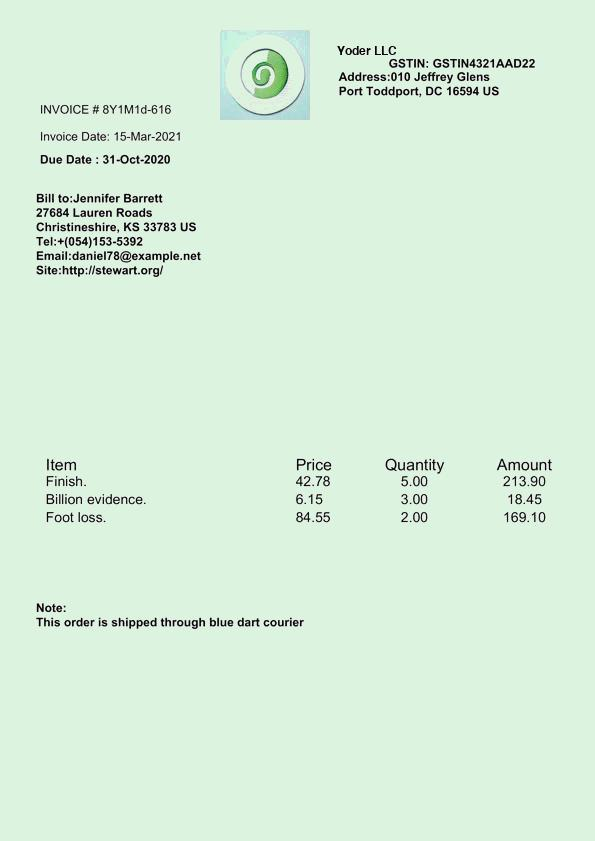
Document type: Invoice